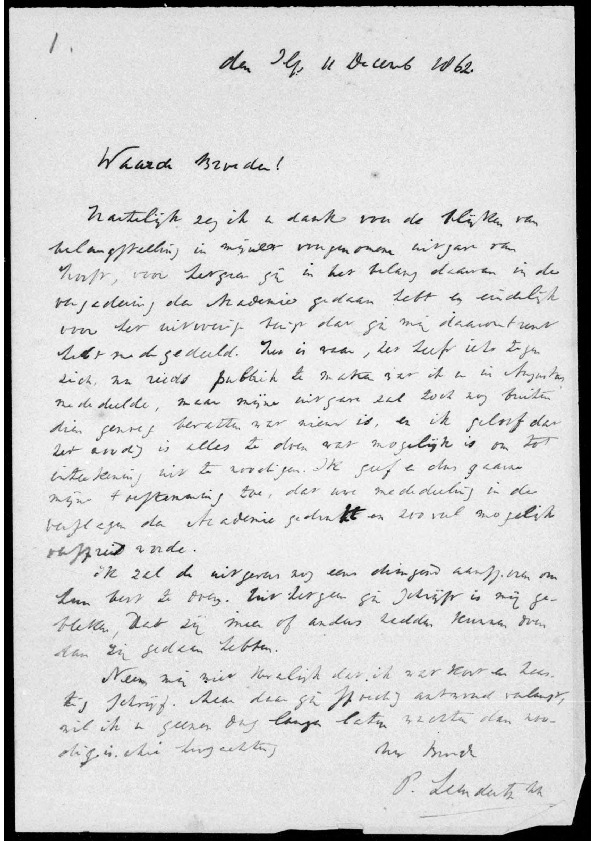
Signature of: pieter leendertz 1